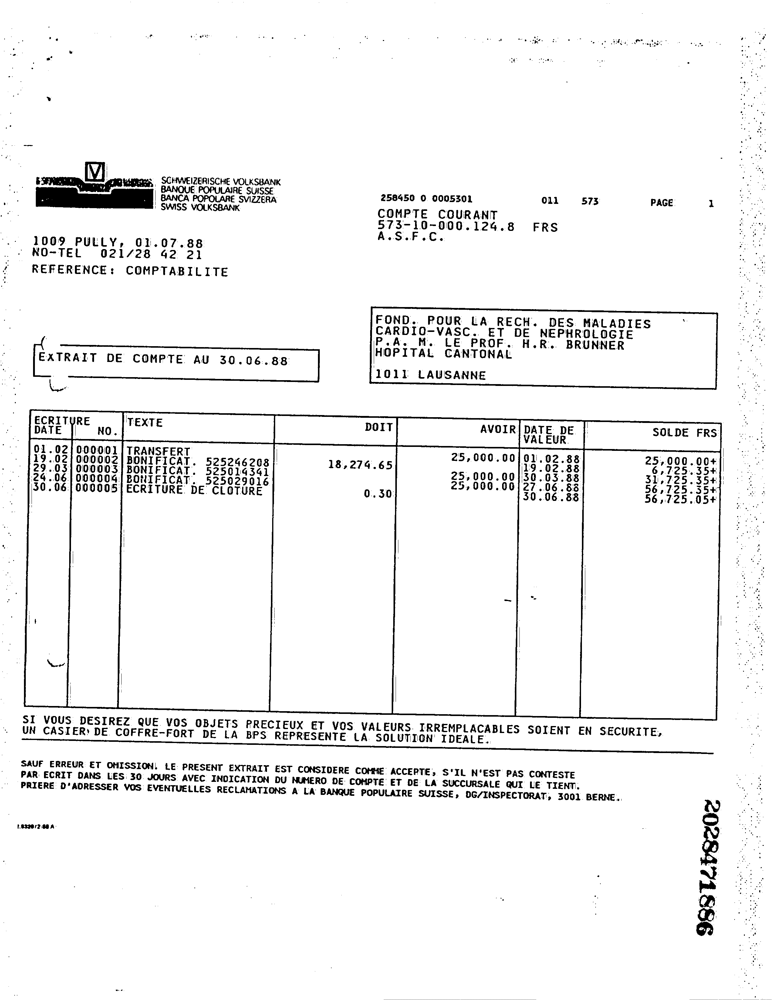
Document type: Invoice